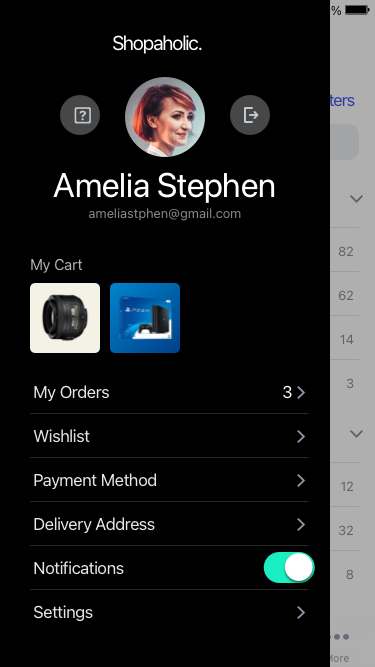
Text in this UI design:
Lenses
Cell Phones
Cameras
Categories
Filters
Shopoholic.
Search
Amelia Stephen
ameliastphen@gmail.com

My Cart
Shopaholic.